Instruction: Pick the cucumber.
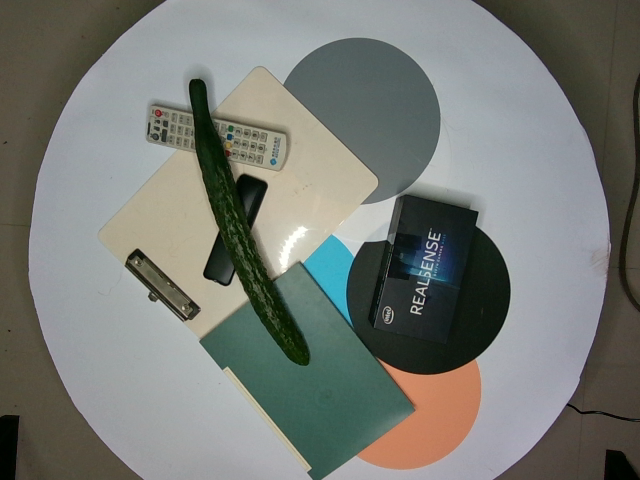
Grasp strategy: vertical